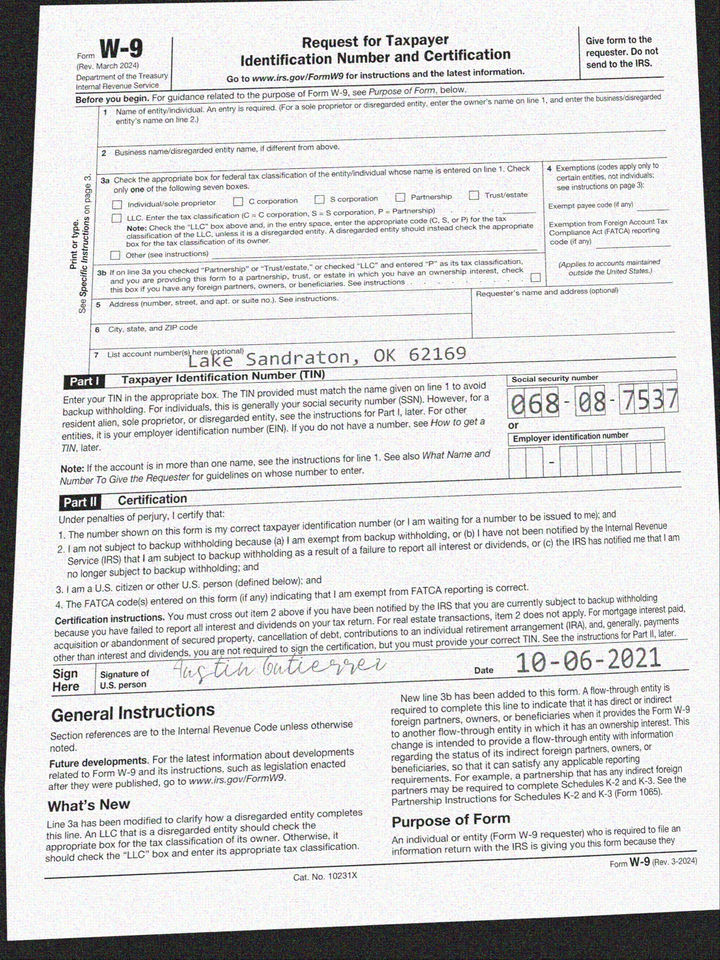
adr2: Lake Sandraton, OK 62169
cbx: no
ssn: 068087537
sdt: 10-06-2021